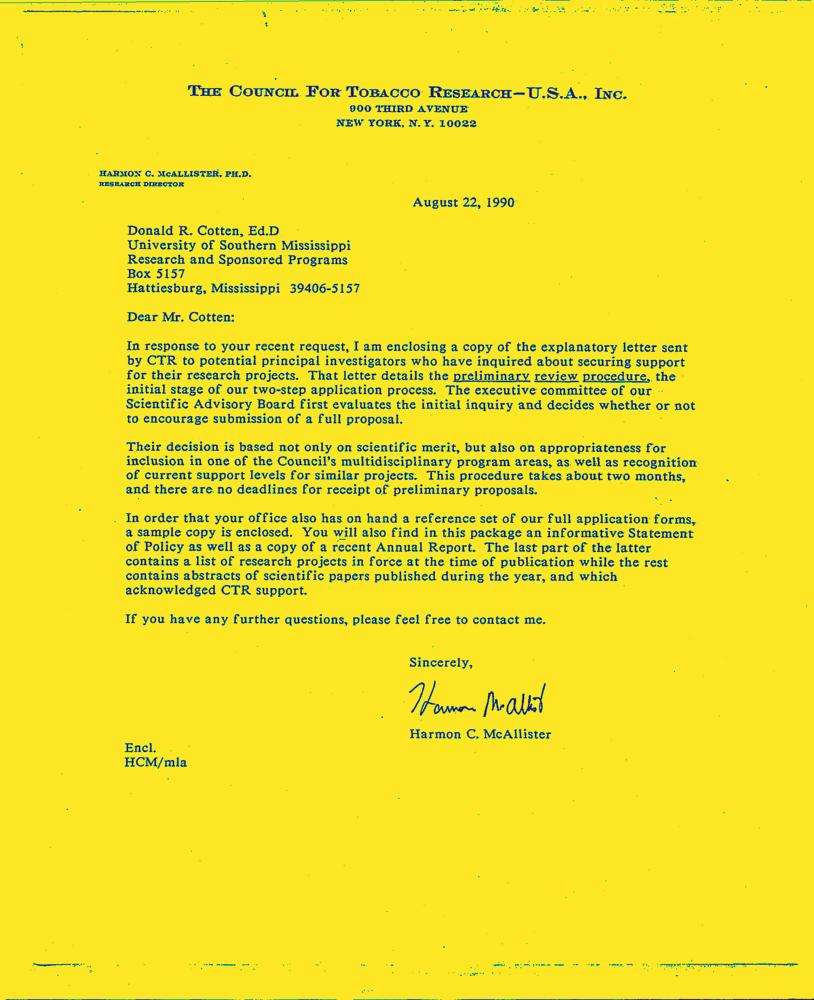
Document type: Letter-Doc